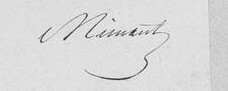
Signature of: jean françois mimaut